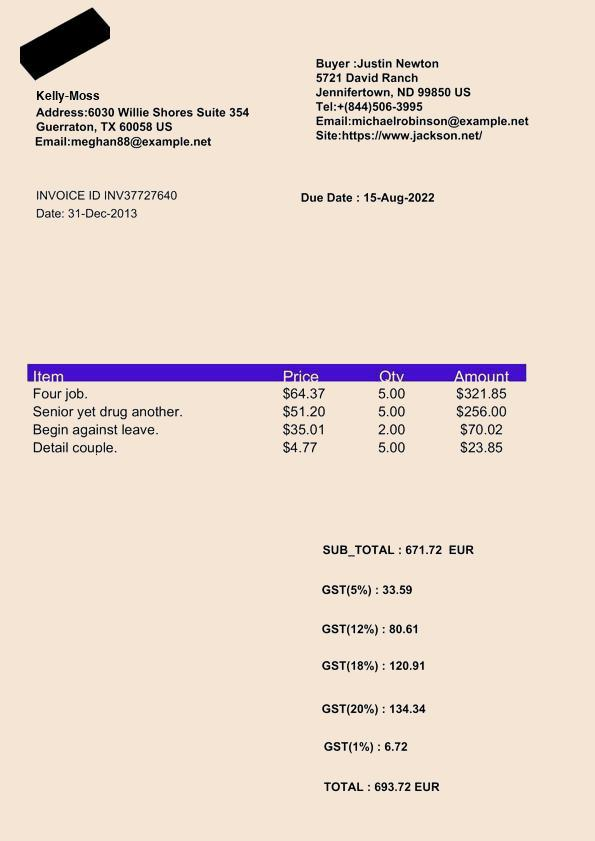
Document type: Invoice